Question: What jurisdiction, city, or county is the document associated with?
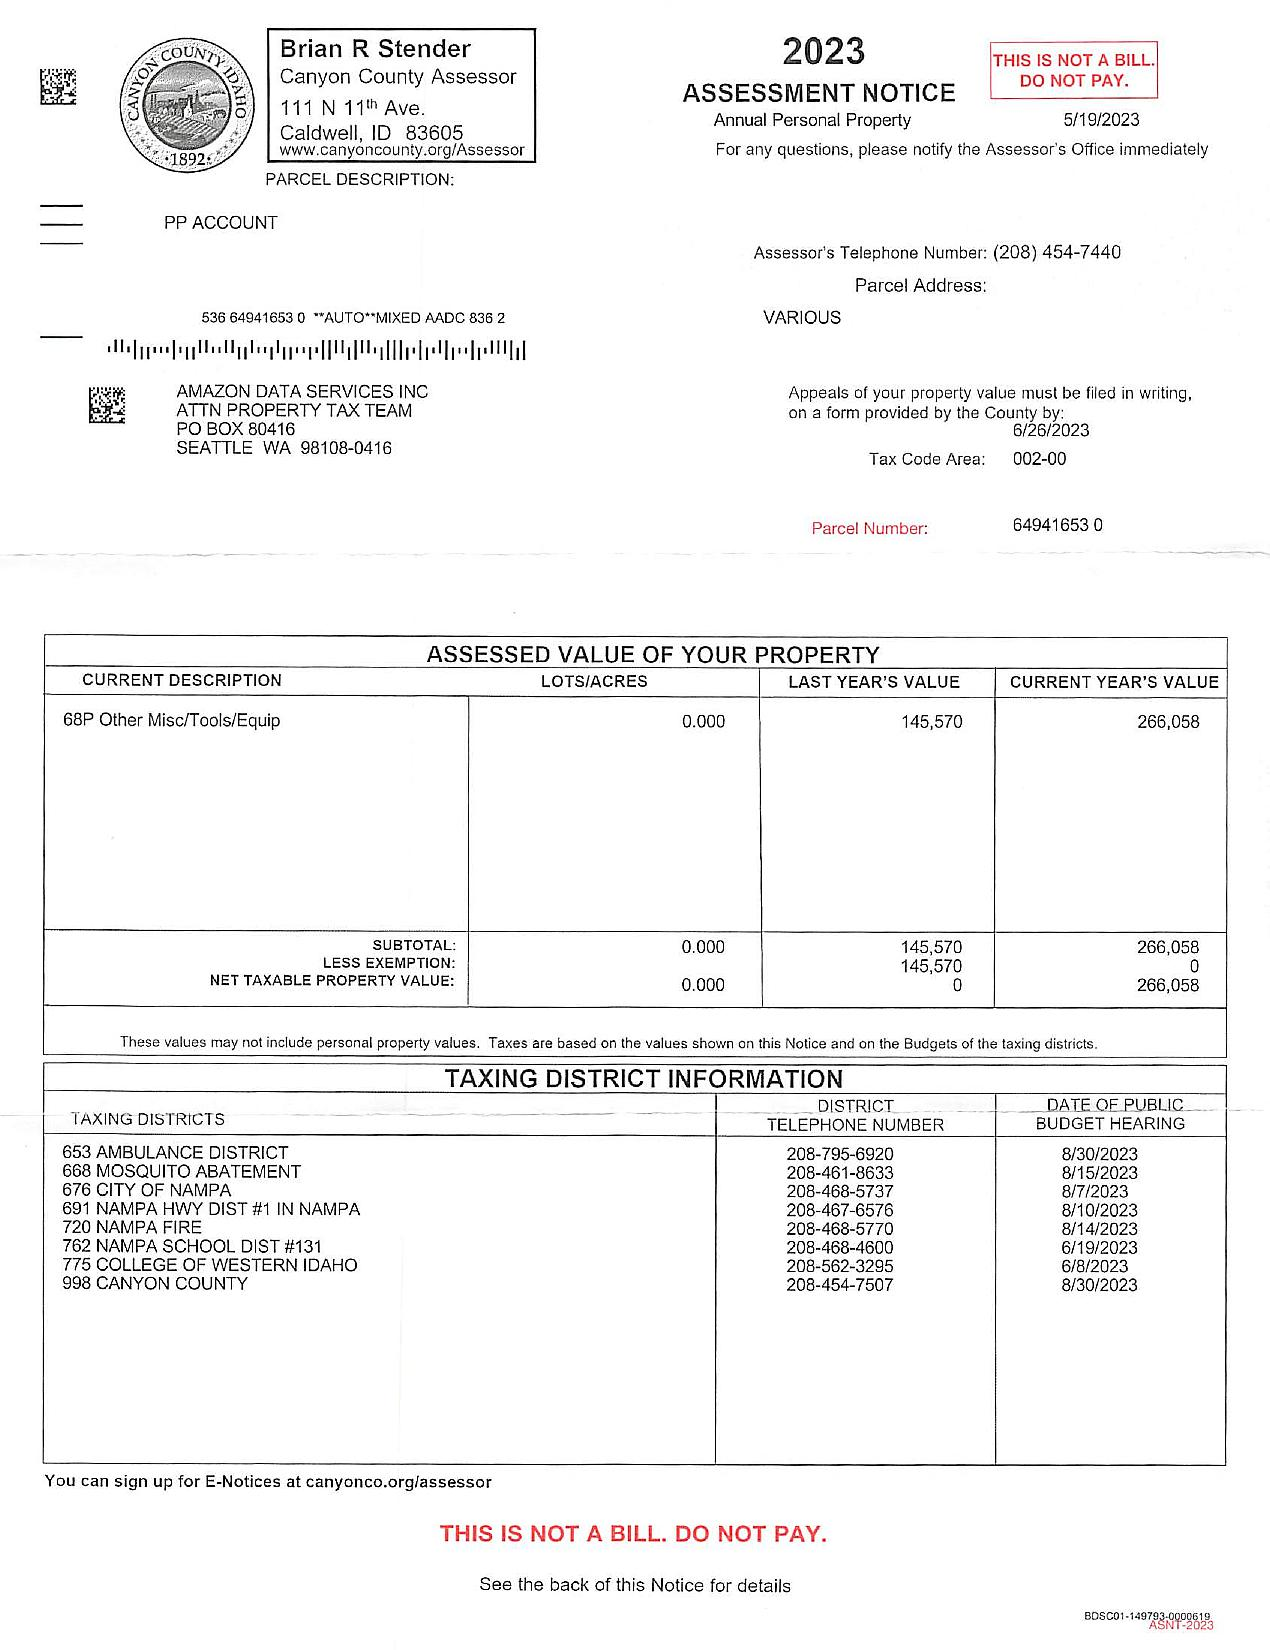
Answer: "Canyon County"